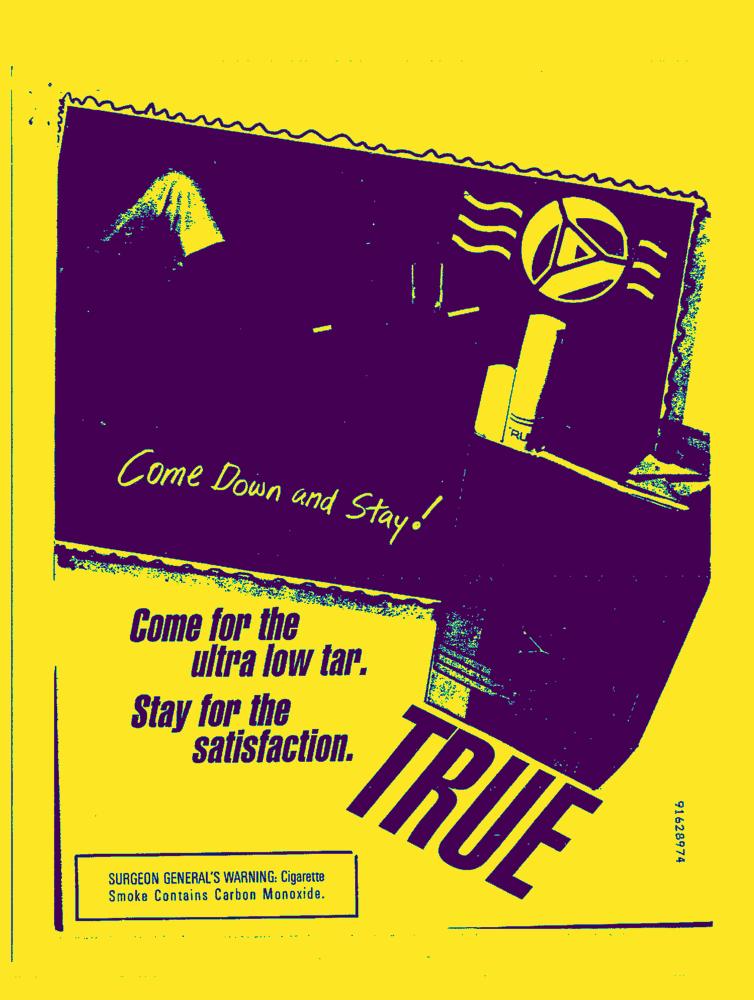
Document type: AD